Question: Describe the condition in detail:
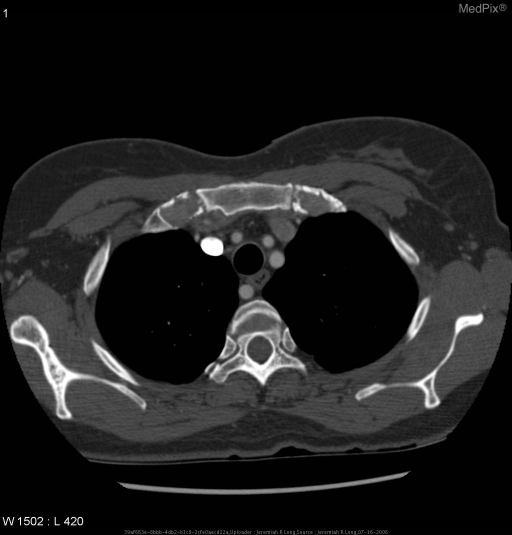
Answer: The disease is discussed as: •  most common congenital vascular anomaly of the aortic arch
•  with the anterior aorta, the ARSA creates a vascular ring around the mediastinal structures, including the trachea and esophagus
•  most often asymptomatic
•  may cause wheezy or stridorous breathing; usually picked-up by 2 years
•  dysphagia ("dysphagia lusoria"), particularly in patients with a wide based take-off of the aberrant vessel ('Diverticulum of Kommerell').
•  widened mediastinum silhouette on plain PA/AP chest films
•  posterior notch on barium swallow/esophagogram
•  associated with  many types of congenital heart disease, Down's, VCFS (Velo-Cardio-Facial),  DiGeorge's, Dubowitz's, and Edward's syndromes